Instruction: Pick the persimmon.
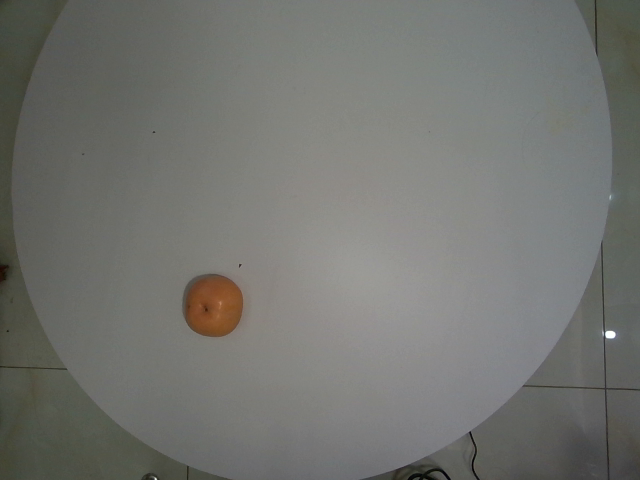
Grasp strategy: vertical